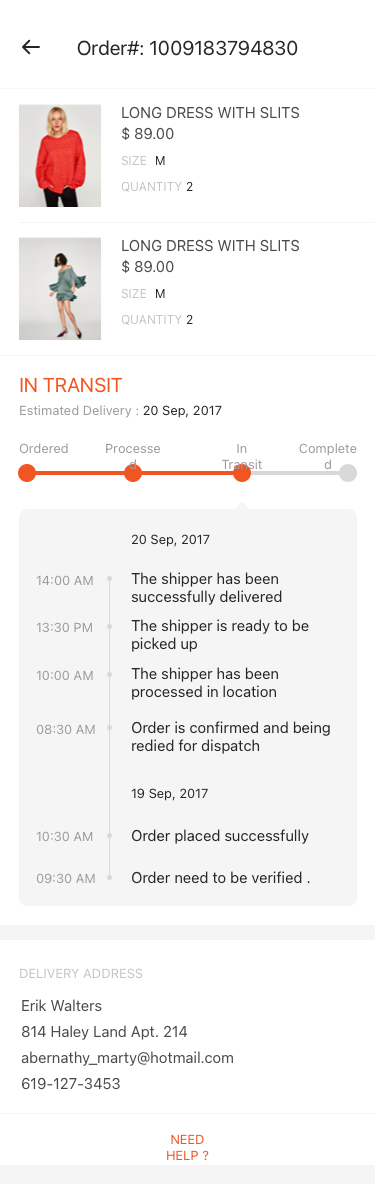
Text in this UI design:
Delivery Address
Need help ?
Estimated Delivery : 20 Sep, 2017
Processed
In Transit
Completed
Ordered
In transit
LONG DRESS WITH SLITS
Size
M
Quantity
2
$ 89.00
LONG DRESS WITH SLITS
Size
M
Quantity
2
$ 89.00
Order#: 1009183794830
20 Sep, 2017
19 Sep, 2017
14:00 AM
13:30 PM
10:00 AM
08:30 AM
10:30 AM
09:30 AM
The shipper has been successfully delivered
The shipper is ready to be picked up
The shipper has been processed in location
Order is confirmed and being redied for dispatch
Order placed successfully
Order need to be verified .
Erik Walters
abernathy_marty@hotmail.com
619-127-3453
814 Haley Land Apt. 214